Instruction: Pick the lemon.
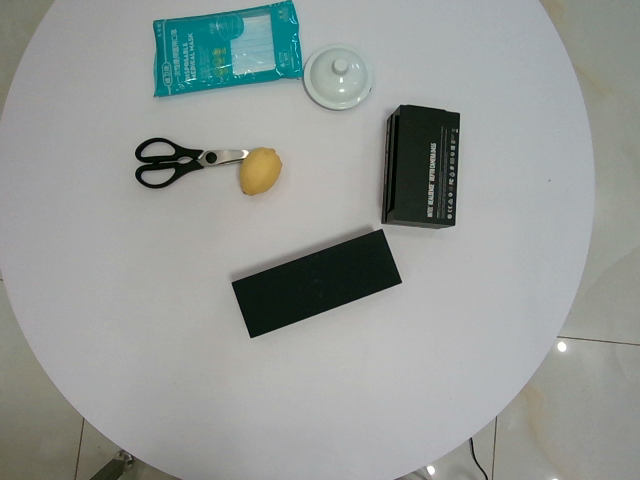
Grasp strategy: vertical